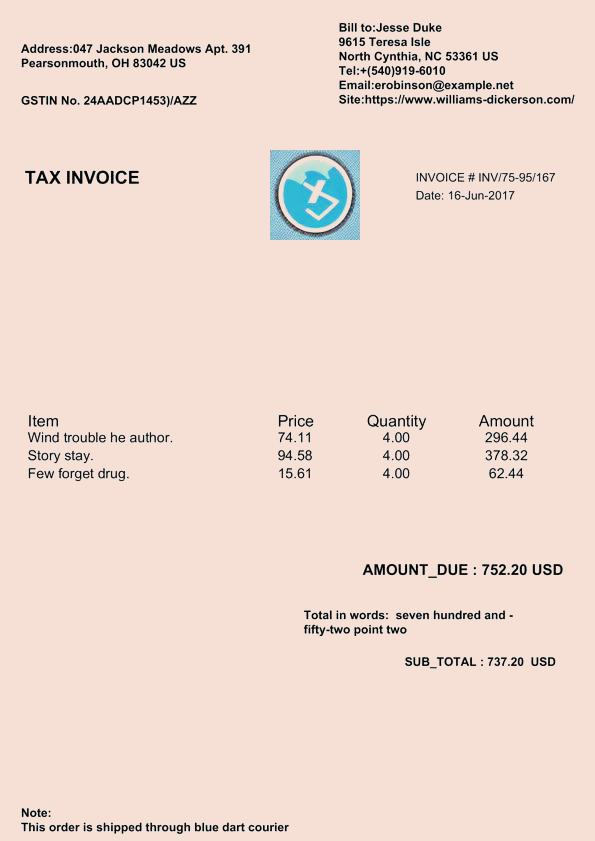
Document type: Invoice